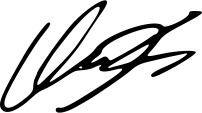
Signature of: charlie kirk